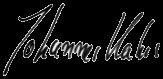
Signature of: johannes kahrs